Question: What do the imaging results show?
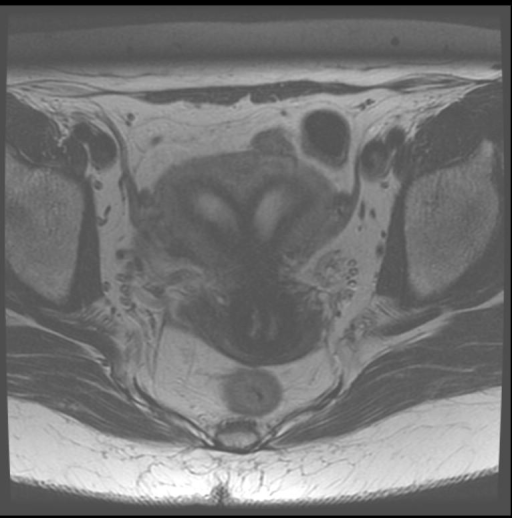
Answer: The imaging shows Bicornuate uterus with uterine tissue between horns Replace this - DESCRIPTION OF THE IMAGE OR FINDINGS..